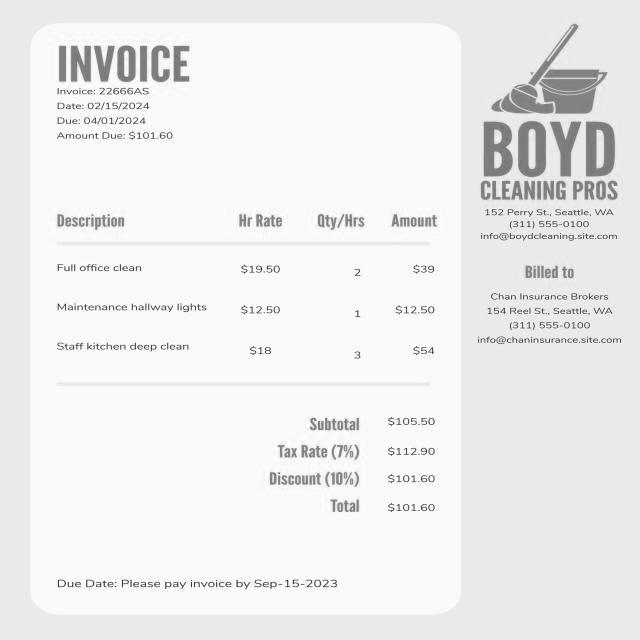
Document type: Invoice